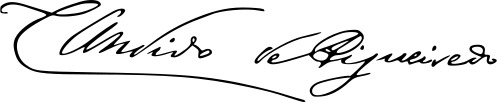
Signature of: cândido de figueiredo